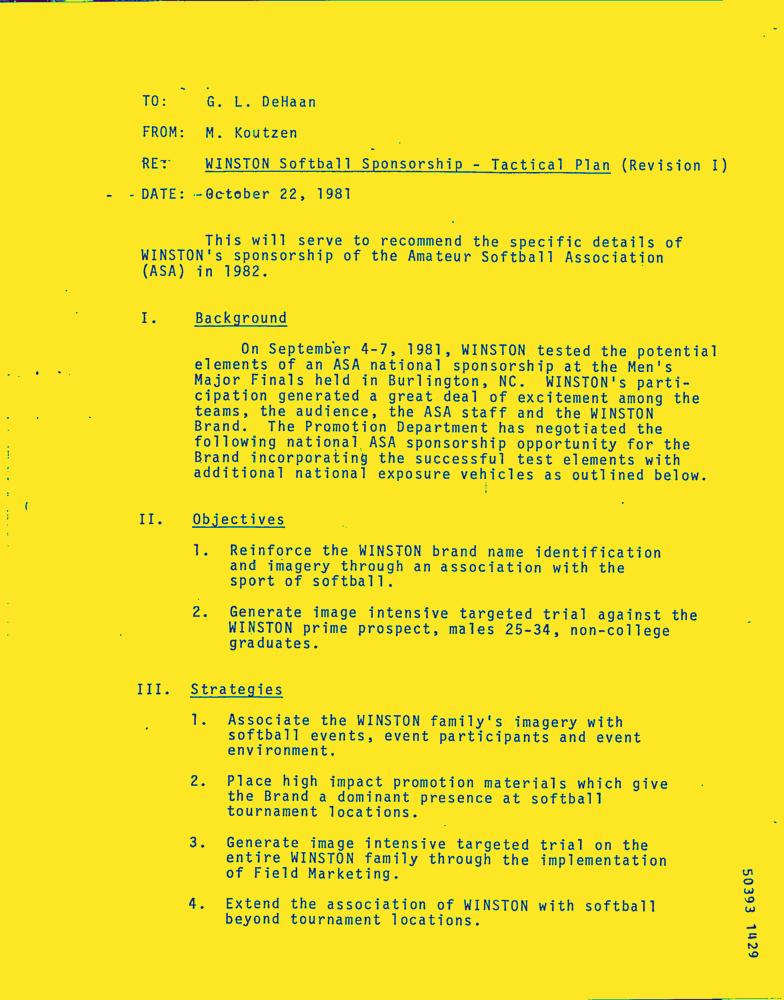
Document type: Letter-Doc